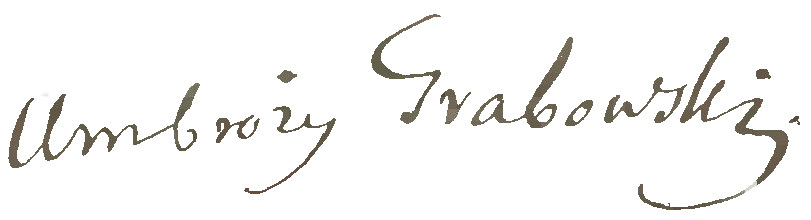
Signature of: ambroży grabowski